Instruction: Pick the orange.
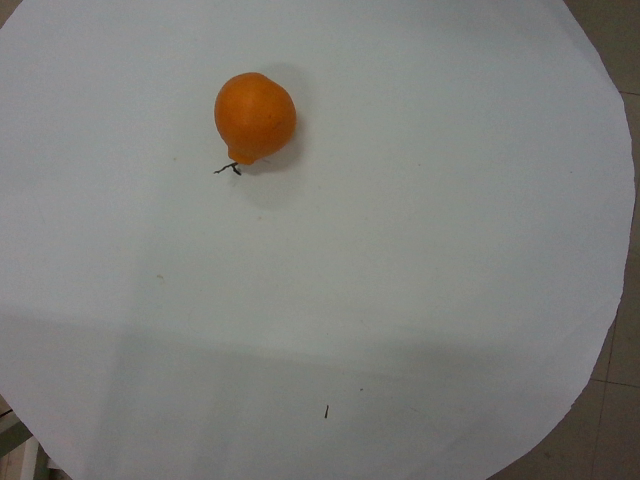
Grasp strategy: vertical